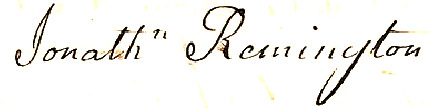
Signature of: jonathan remington